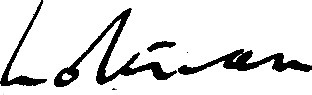
Signature of: philip kerr 11th marquess of lothian